Question: Explain the disease:
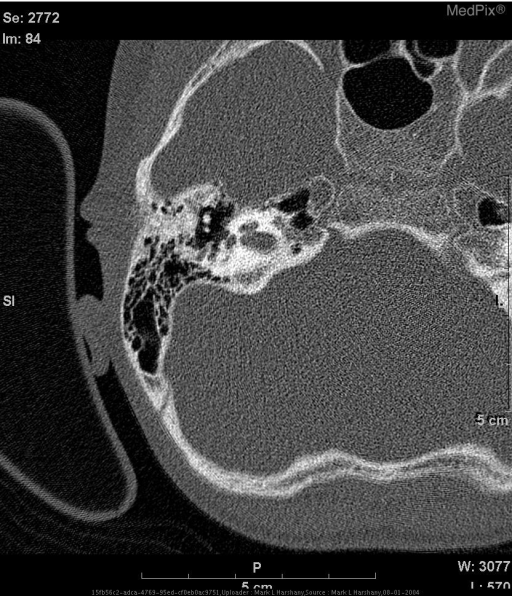
Answer: The disease is discussed as: In the original scientific report written in Latin by Carlo Mondini in 1791, titled The Anatomic Section of a Boy Born Deaf, translated to English by Gordon J. Hartley in the American Journal of Otology, the inner ear anomaly described by Mondini consisted of:

1) a cochlea of one-and-one-half turns instead of the normal two-and-one-half turns, comprising a normal basal turn and a cystic apex in place of the distal one-and-one-half turns;
2) an enlarged vestibule with normal semicircular canals; and
3) an enlarged vestibular aqueduct containing a dilated endolymphatic sac.

Thus, the cochlear anomaly was relatively mild, and would correspond to incomplete partition in the spectrum of congenital cochlear malformation because of an arrest of embryogenesis.  Arrests at earlier stages in the spectrum include cochlear hypoplasia and common cavity and cochlear aplasia. Even earlier arrests result in otocyst and complete labyrinthine aplasia (Michel's anomaly).

The most common of the congenital cochlear deformities is Mondini's defect, which occurs late in auditory embryologic development, usually at 7 to 8 weeks.  The scala separations of the lumen of the cochlea are not developed completely at this point.  Essentially, Mondini's defect is incomplete development of the two-and-a-half turns of the cochlea.  The basal turn is relatively well formed, but the middle and apical turns are malformed.  Variations in the number of remaining turns in the cochlea comprise various types of otic dysplasia.  Enlargement of the vestibule is not an uncommon finding with cochlear abnormalities.  Enlargement of the endolymphatic sac in association with a large vestibular aqueduct is present in about 20% of Mondini malformations.

Radiologically, the anomaly was recognized on polytomography by Jensen as early as 1969. Subsequently, he also described a more severe type of deformity consisting of an amorphous cochlear sac continuous with a dilated vestibule, for which he suggested the term "dysplasia". Unfortunately, the term "Mondini dysplasia" has come to mean virtually any congenital malformation of the osseous labyrinth detectable on radiographic examination.

A recent retrospective review of temporal bone high-resolution CT findings was performed because it was realized that the term Mondini deformity was being used to describe two different types of incomplete partition of the cochlea. By taking inner ear measurements on radiologic findings they confirmed the presence of two different types of incomplete partition: IP-I (unpartitioned cochlea, cystic cochleovestibular malformation) and IP-II (incompletely partitioned cochlea, the classic Mondini deformity).

Incomplete partition type I (unpartitioned cochlea, cystic cochleovestibular malformation) is defined as a malformation in which the cochlea lacks the entire modiolus and interscalar septa, resulting in a cystic appearance and there is an accompanying grossly dilated vestibule. Cochlear measurements show no significant difference from normal.

The type I malformation is less differentiated than the type II malformation.  Classic Mondini deformity has three components (a cystic apex, dilated vestibule, and large vestibular aqueduct), whereas type I malformation has an empty, unpartitioned cochlea and dilated vestibule without an enlarged vestibular aqueduct.  Classic Mondini deformity represents a later malformation, so the degree of dysplasia is milder than that in type I.